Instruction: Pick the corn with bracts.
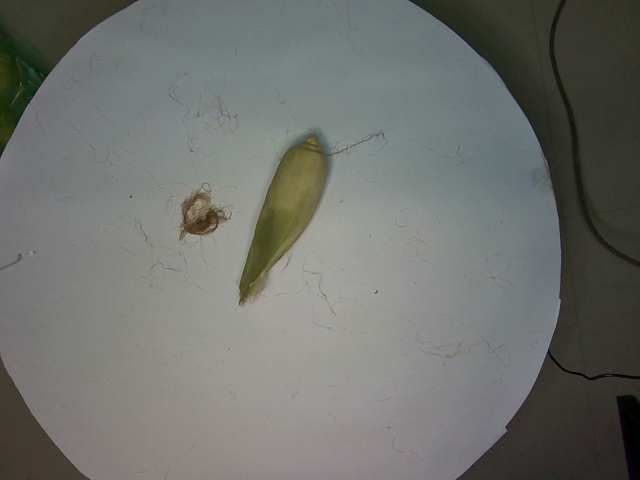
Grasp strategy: vertical